Question: In what way does the history help explain the case?
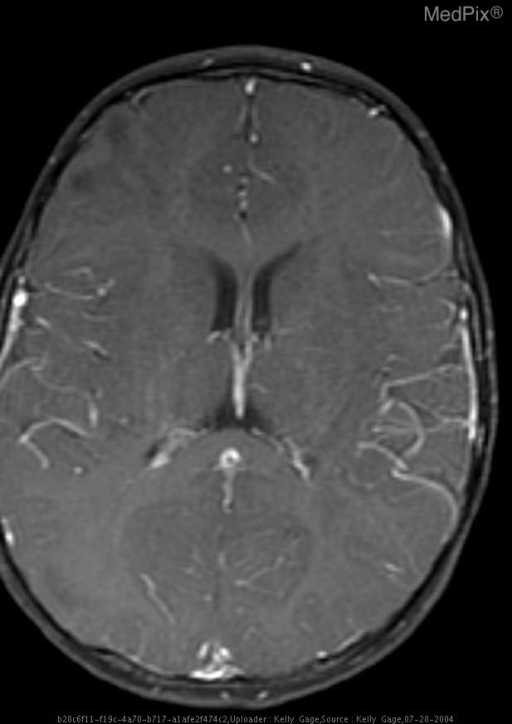
Answer: The patient's history of 8 month old male with sibling with tuberous sclerosis. is key in understanding the case.